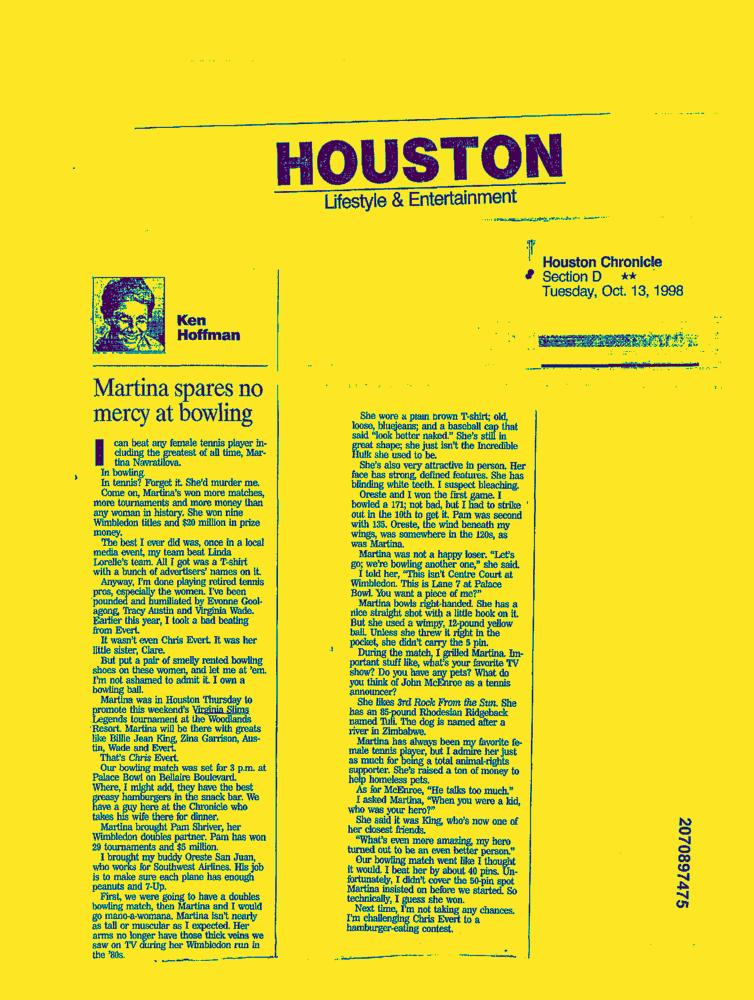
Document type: News-Article